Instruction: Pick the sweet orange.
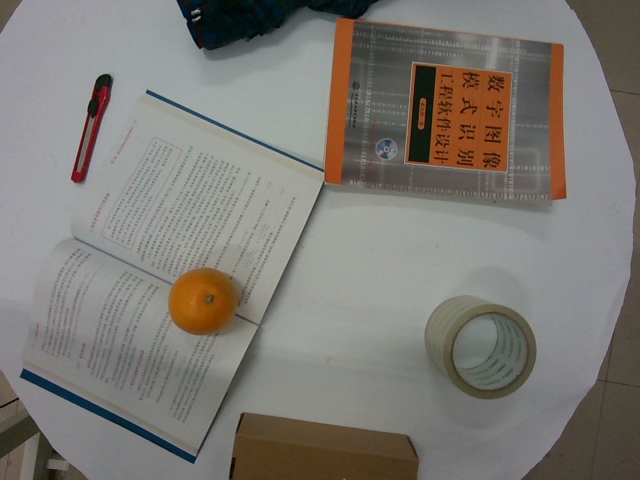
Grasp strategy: vertical